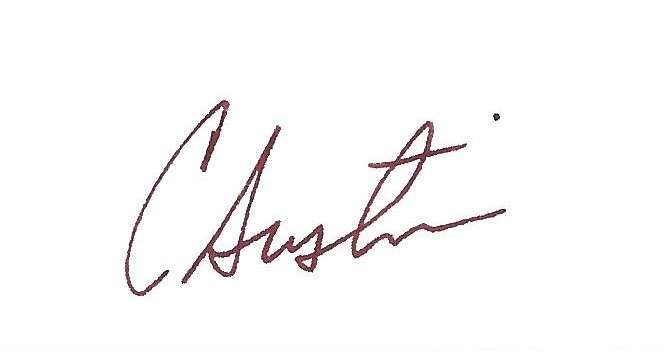
Signature of: c k austin